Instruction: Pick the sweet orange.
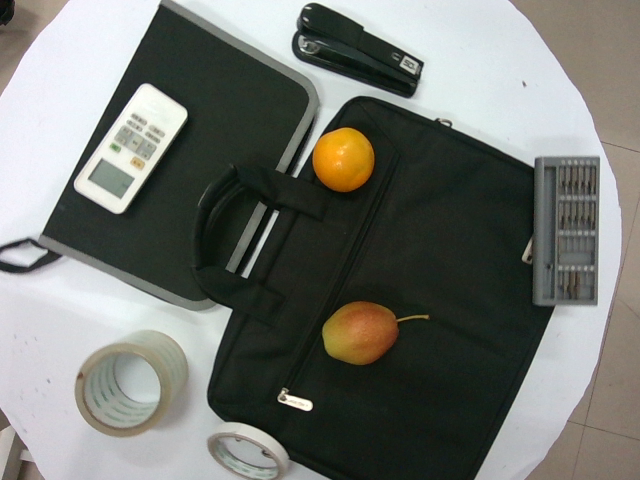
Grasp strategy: vertical